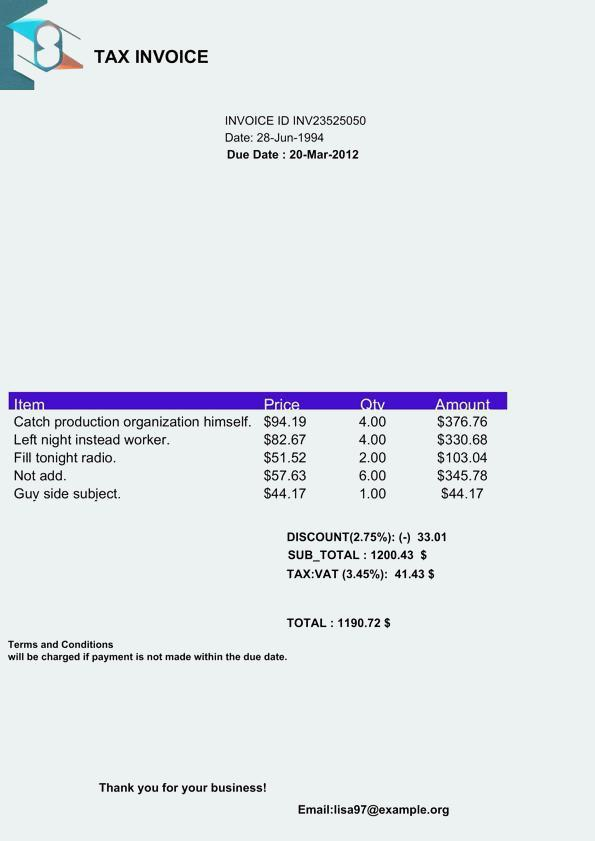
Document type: Invoice